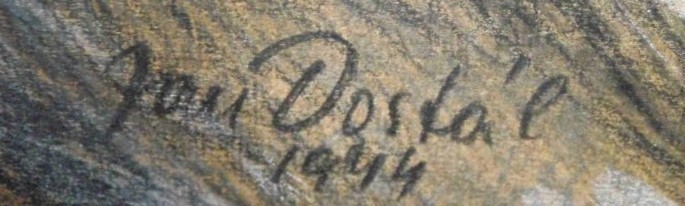
Signature of: jan dostál